Question: What is the earliest payment due date mentioned in the document?
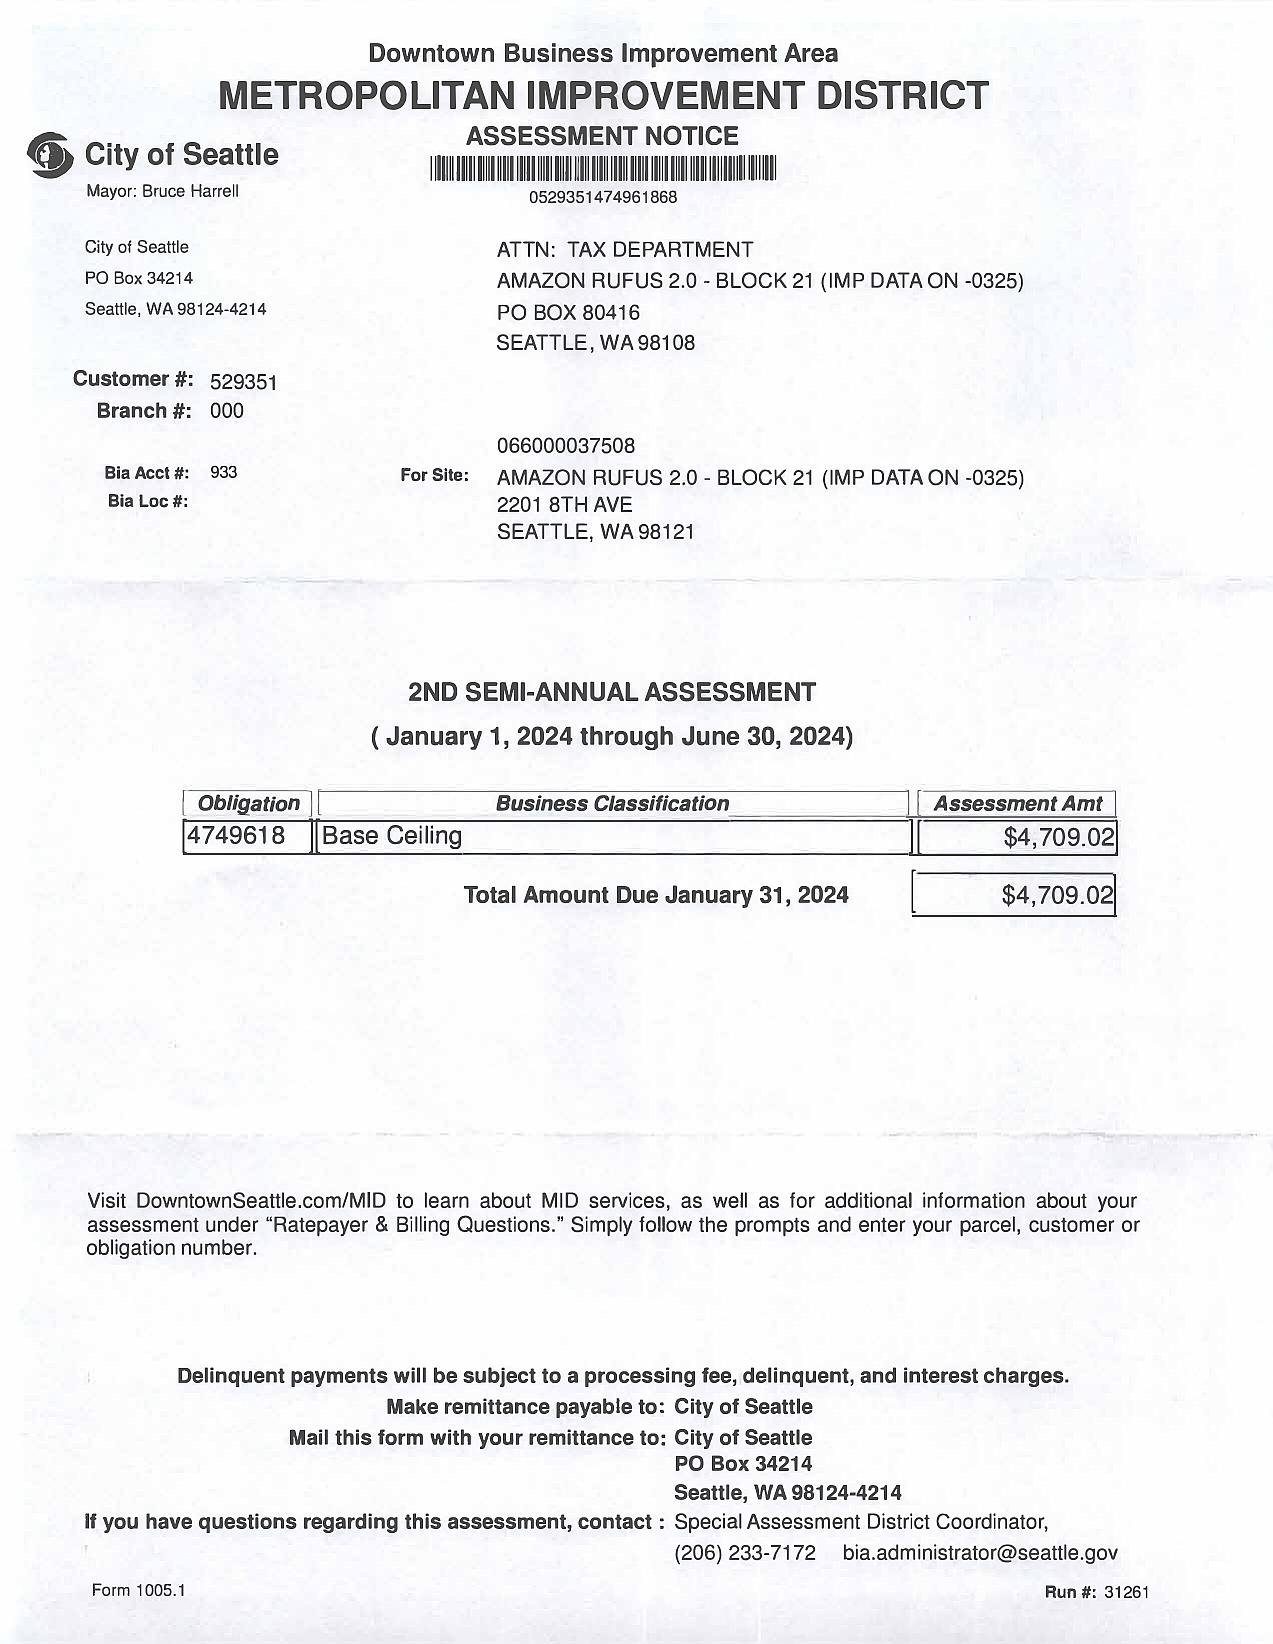
Answer: "31-Jan-24"